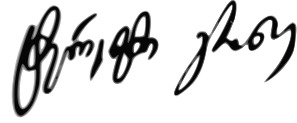
Signature of: terenti graneli